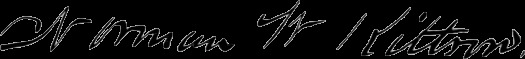
Signature of: norman kittson